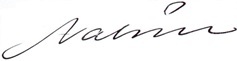
Signature of: jindřich antonín valšík